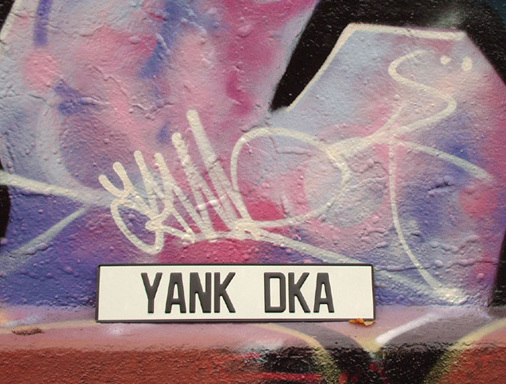
Signature of: yank